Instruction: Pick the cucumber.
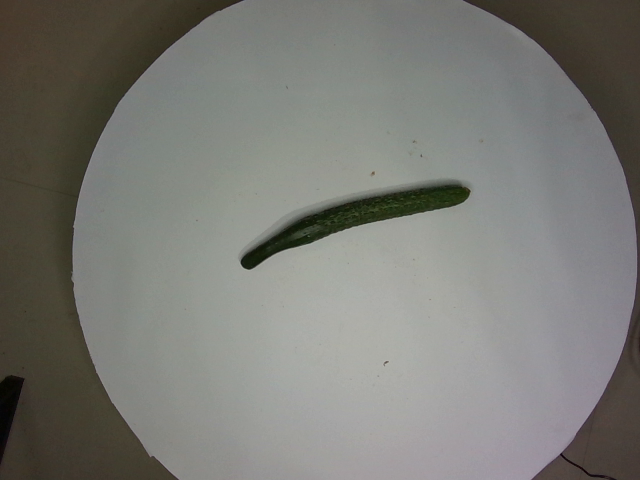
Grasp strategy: vertical